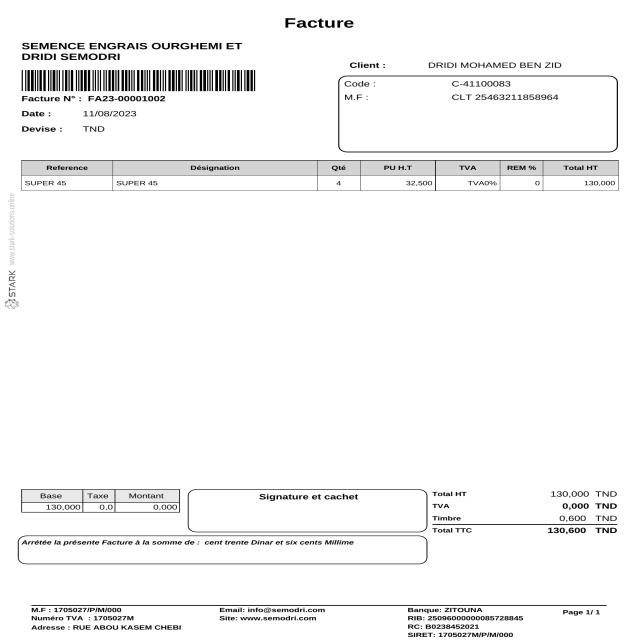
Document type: Invoice